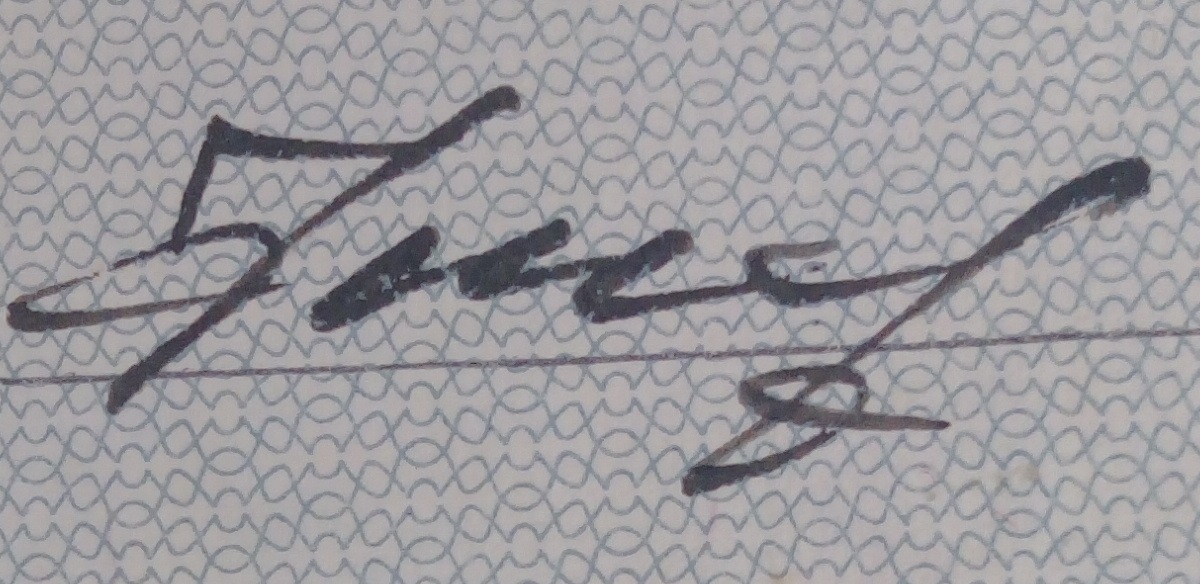
Signature of: çoban şahbazov